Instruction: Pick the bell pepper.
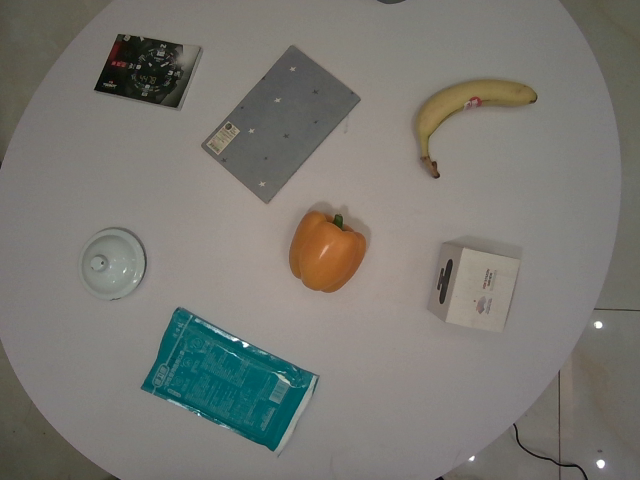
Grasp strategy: vertical